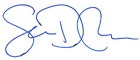
Signature of: sean reyes